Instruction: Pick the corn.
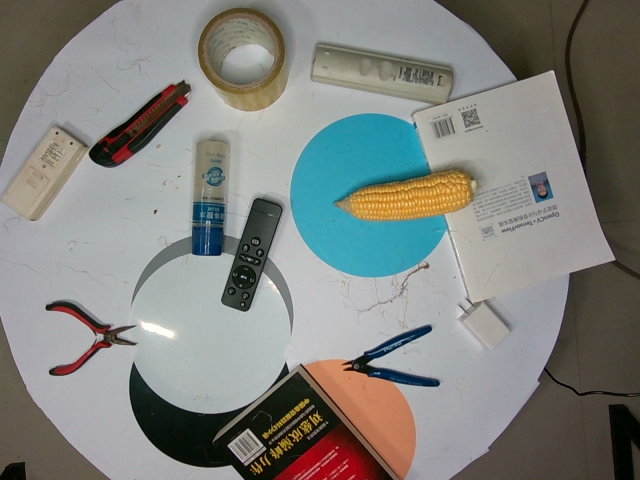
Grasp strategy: vertical